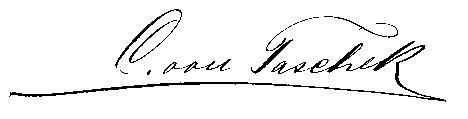
Signature of: q130480927